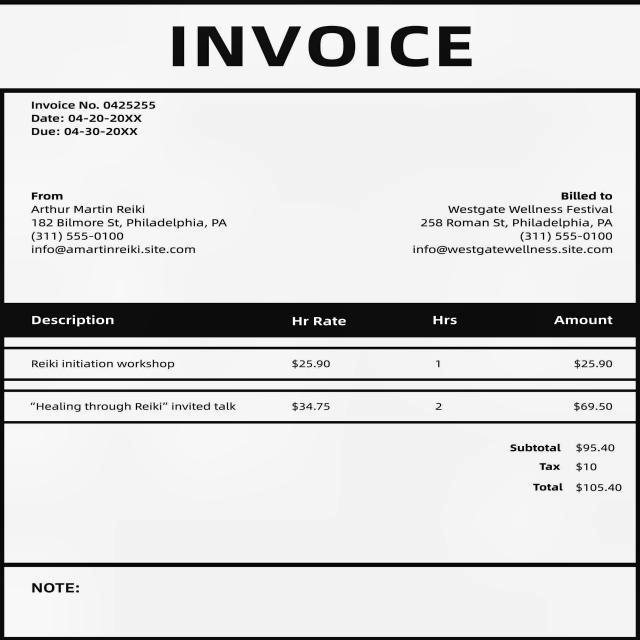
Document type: Invoice